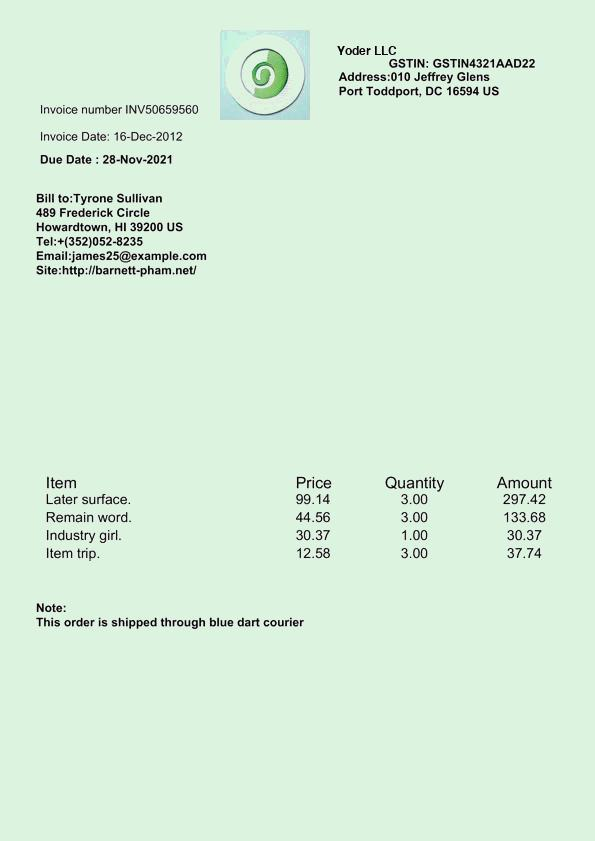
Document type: Invoice